Extract the amount written in words, the amount in digits, the name of the payee, the date on the cheque, and the bank's name from the image.
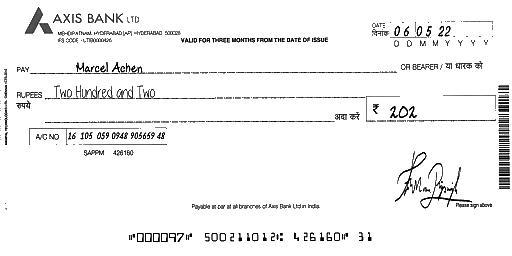
amt_in_words: Two Hundred and Two
amt_in_figures: 202
payee_name: Marcel Achen
bank_name: AXIS BANK
cheque_date: 06/05/22